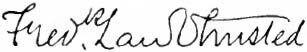
Signature of: frederick law olmsted